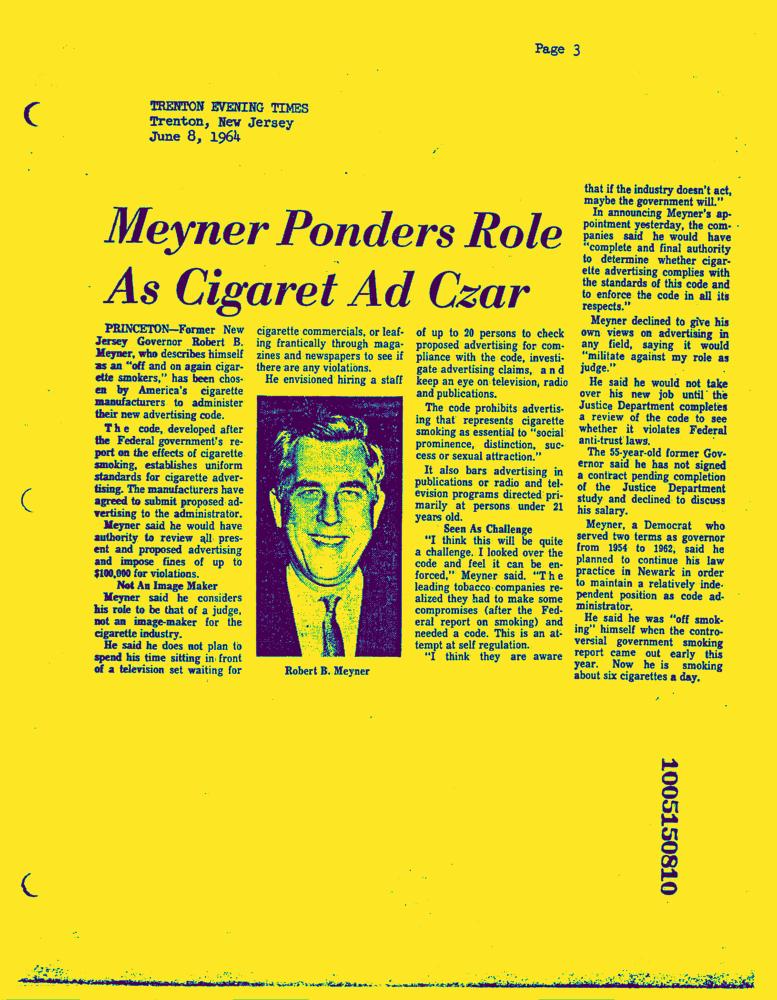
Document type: News-Article